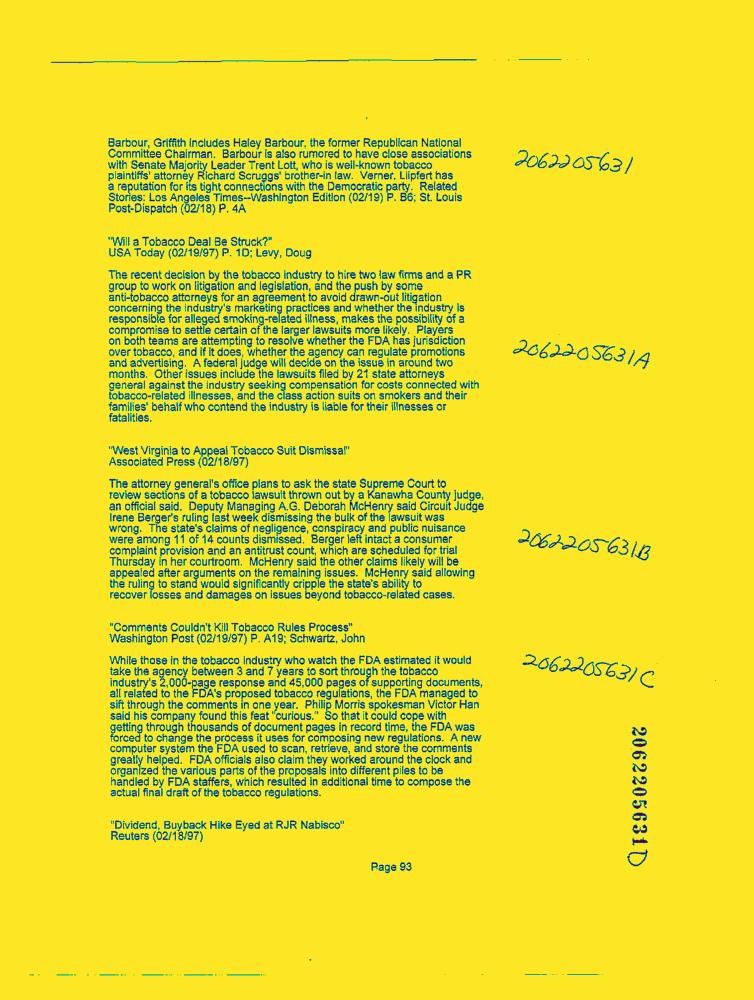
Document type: News-Article